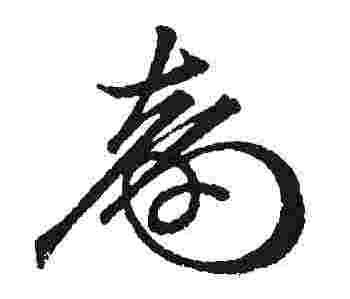
Signature of: tokugawa yoshinobu